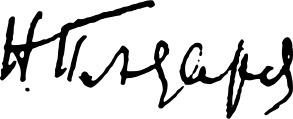
Signature of: nikola padarev